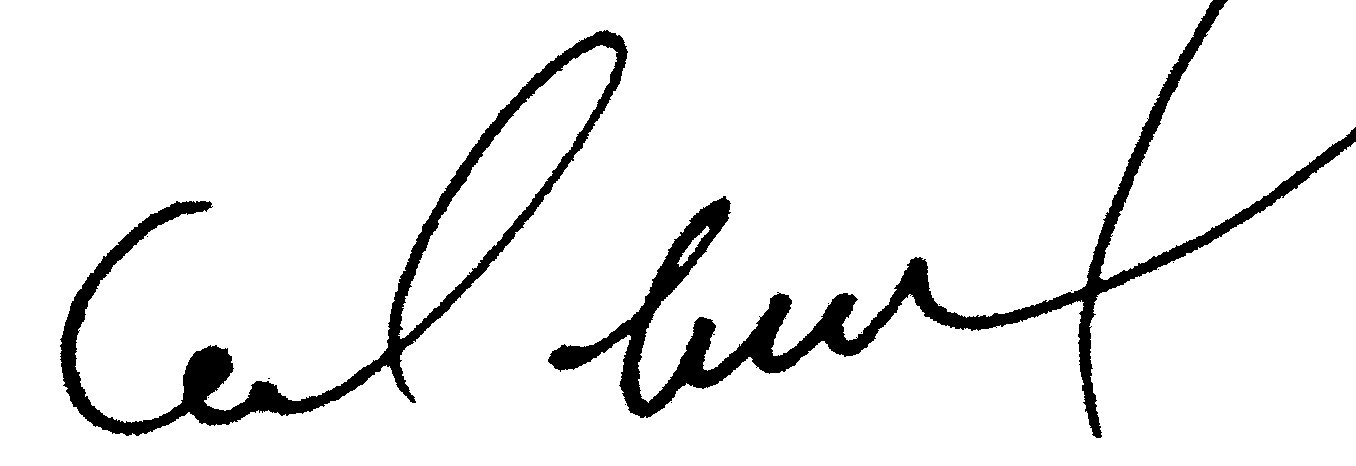
Signature of: carlos noguera